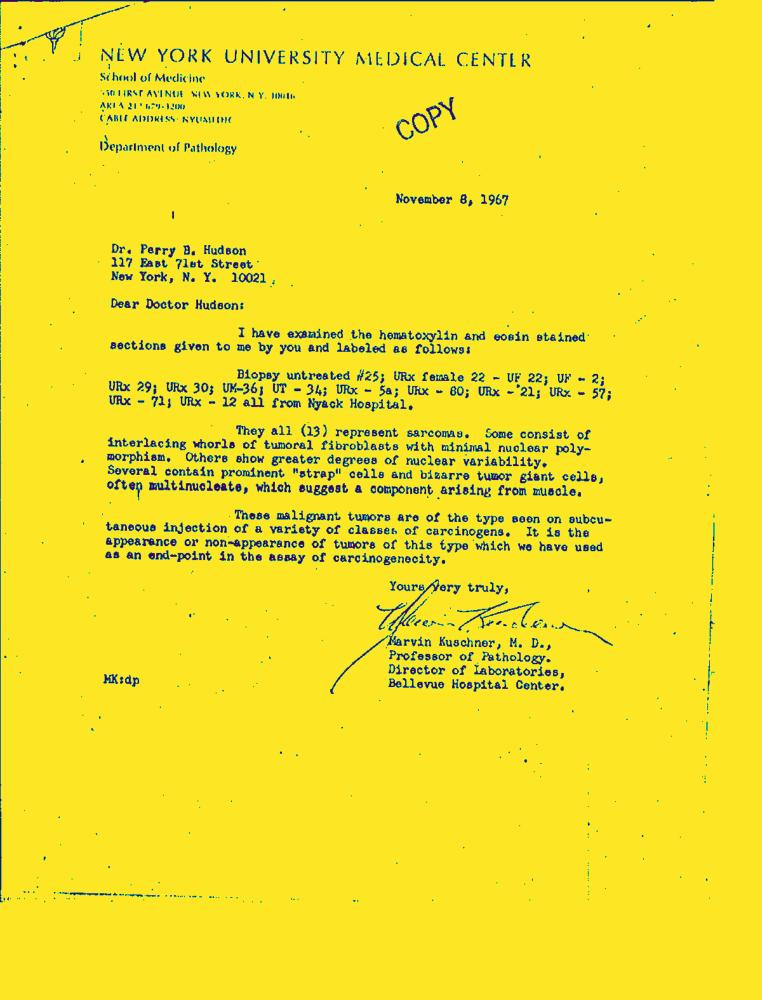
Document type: Letter-Doc